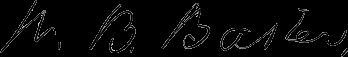
Signature of: william benjamin baker